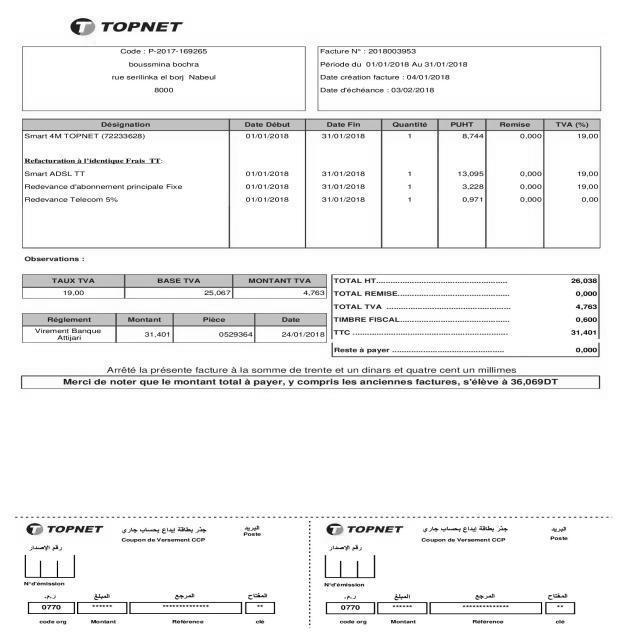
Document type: Invoice